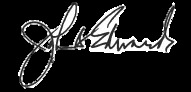
Signature of: john bel edwards